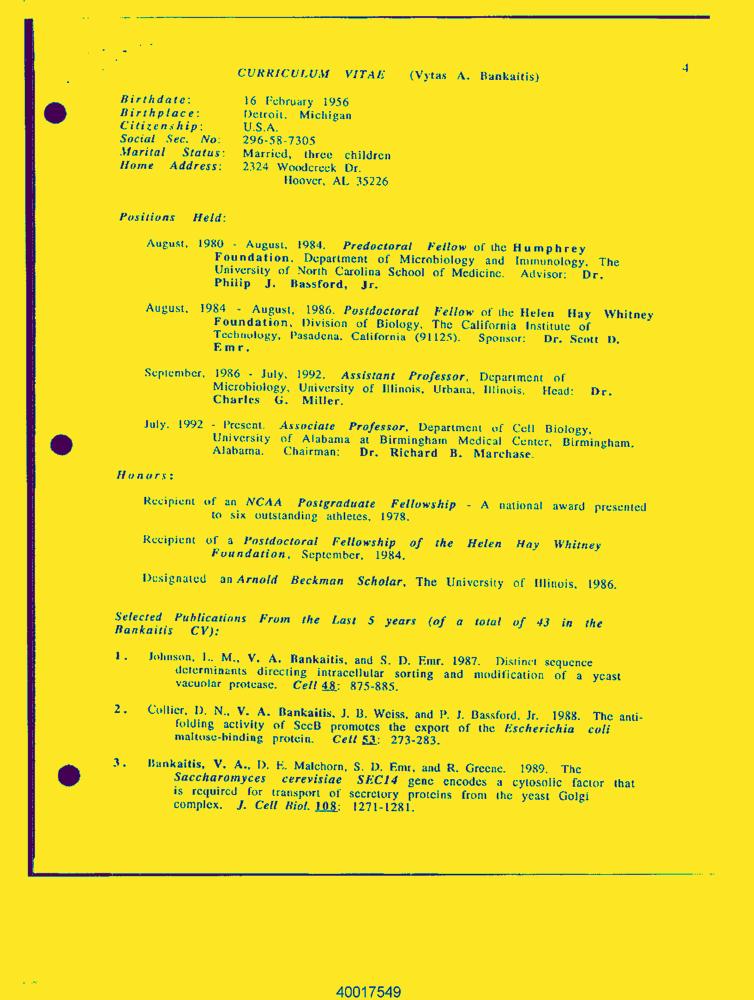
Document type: Resume-Doc